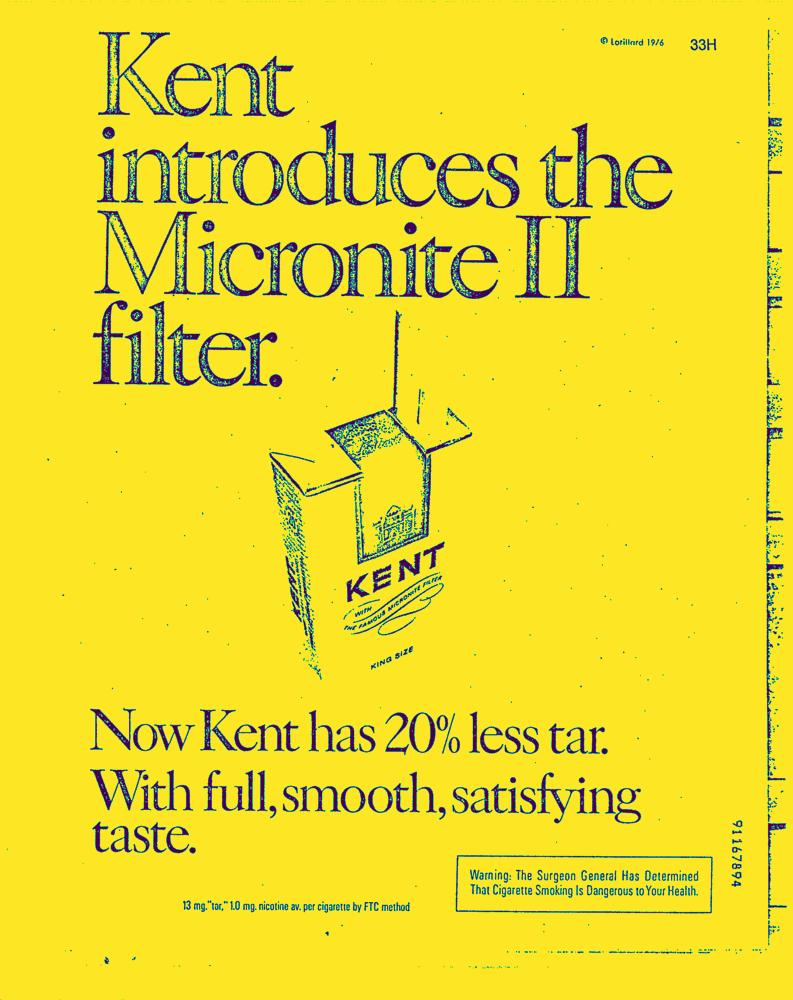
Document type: AD